Question: Describe the condition in detail:
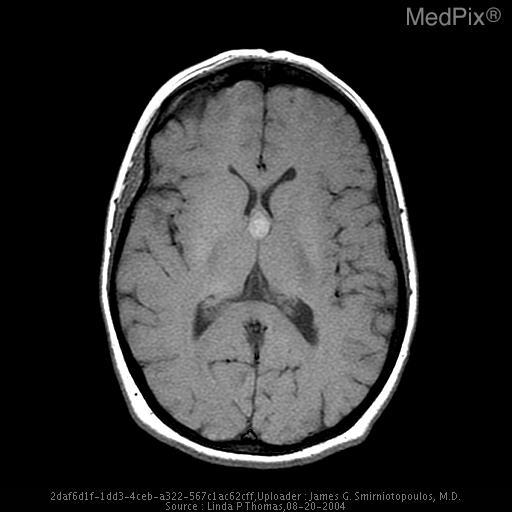
Answer: The disease is discussed as: Colloid  cysts  are  uncommon  benign cysts of the anterior superior third ventricle, which are thought to arise  from  embryologic tissues  of  the  paraphysis, ependyma, or choroid plexus.  These lesions typically present in young adults in the  2nd to 5th   decade   with   complaints  referable  to  acute  or  chronic hydrocephalus.  Other symptoms include ataxia, memory disturbances, and gait disorders.    The  cyst  contents  include  secretory  and breakdown  products  of the epithelial lining tissue, including hemorrhage, lipid (cholesterol), hemosiderin, and CSF.

On  T1-weighted MR images, these cysts vary widely from hypo- to hyperintense in comparison to normal brain.  Although they may be bright on T2-weighted images, moderate  to  marked hypointensity  is  common and has been attributed to a very  short  T1  relaxation  time  or  to  magnetic susceptibility effect from paramagnetic substances in the cyst.  On noncontrast  MR,  these lesions occasionally are indistinguishable by intensity from neoplasia; however, the absence  of  enhancement, classic location,  and  relative hypointensity  on  T2-weighted studies should suggest this diagnosis.  Treatment is variable, including  ventricular  shunting alone, stereotactic cyst drainage, or surgical resection.

On  noncontrast CT, colloid cysts are solitary, round to oval, usually hyperdense masses at the foramen of Monro  with  associated enlargement  of  one or both lateral ventricles (Film .3).  Minimal or absent contrast enhancement is typical.  Moderate  enhancement with  contrast  suggests  a  different  etiology,  such  as glioma, craniopharyngioma, choroid plexus papilloma,  or  remotely  meningioma.    Other  cystic  masses  such as arachnoid or ependymal cysts will mimic CSF in density and intensity.